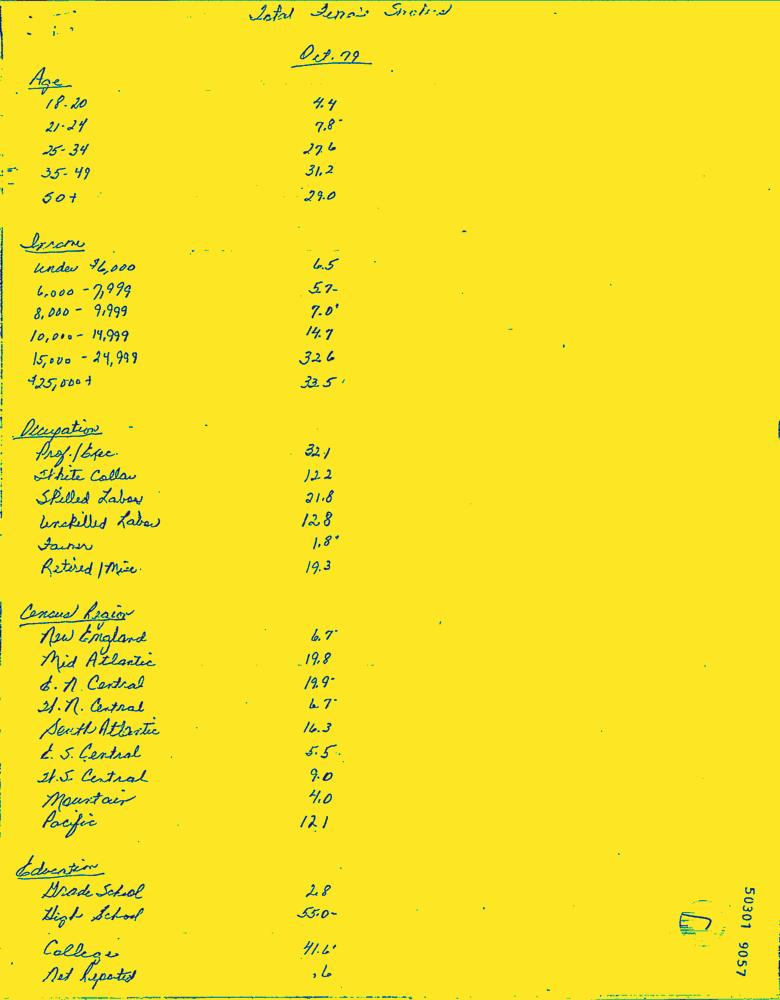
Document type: Hand-Written